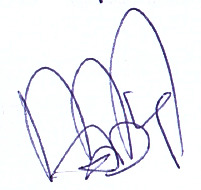
Signature of: zoltán beck